Question: In what way does the history help explain the case?
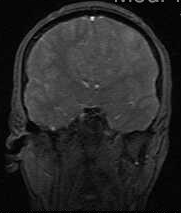
Answer: The patient's history of 21 y.o. man with a new onset seizure and severe headaches. is key in understanding the case.